Question: What might the diagnosis be?
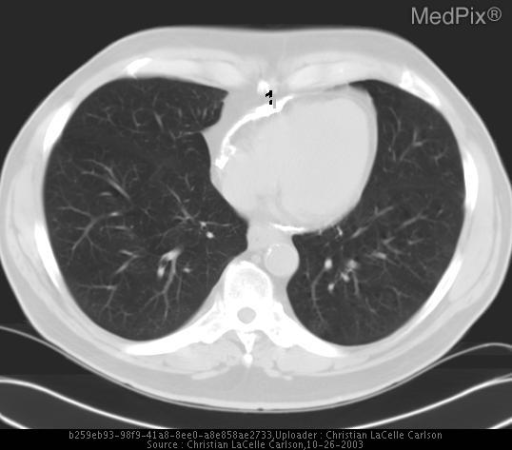
Answer: The possible diagnosis includes Calcific constrictive pericarditis vs. calcified pericardium from remote Post-traumatic hemopericardium.  Underlying etiologies of constrictive pericardial disease include previous pericardiotomy or hemopericardium, radiation, virus, TB, chronic renal failure, rheumatoid arthritis, neoplastic involvement, and idiopathic..